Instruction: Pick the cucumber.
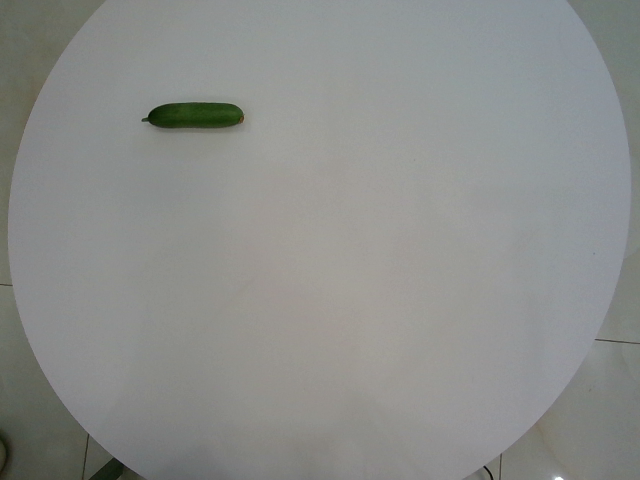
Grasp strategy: vertical